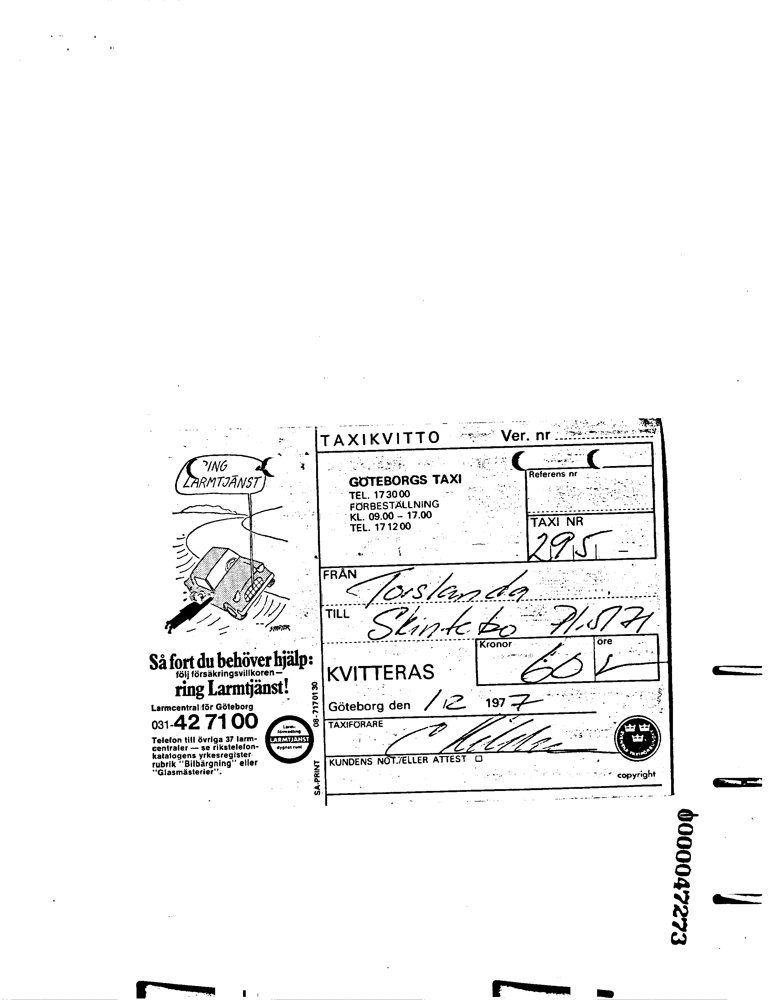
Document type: Invoice